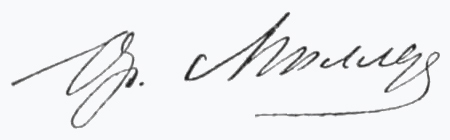
Signature of: orest miller